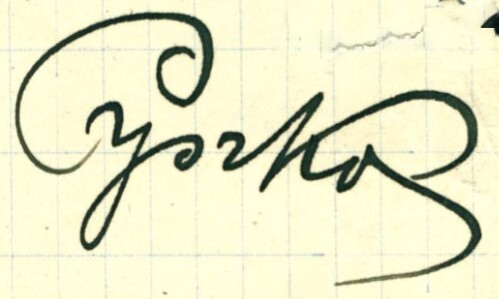
Signature of: jan pyszko